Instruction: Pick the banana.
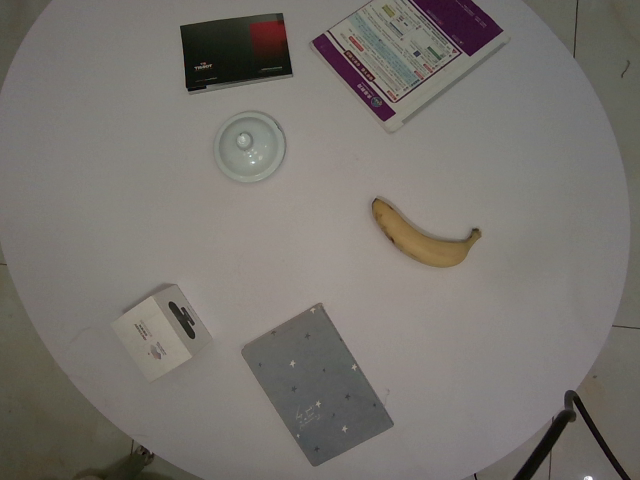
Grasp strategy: vertical